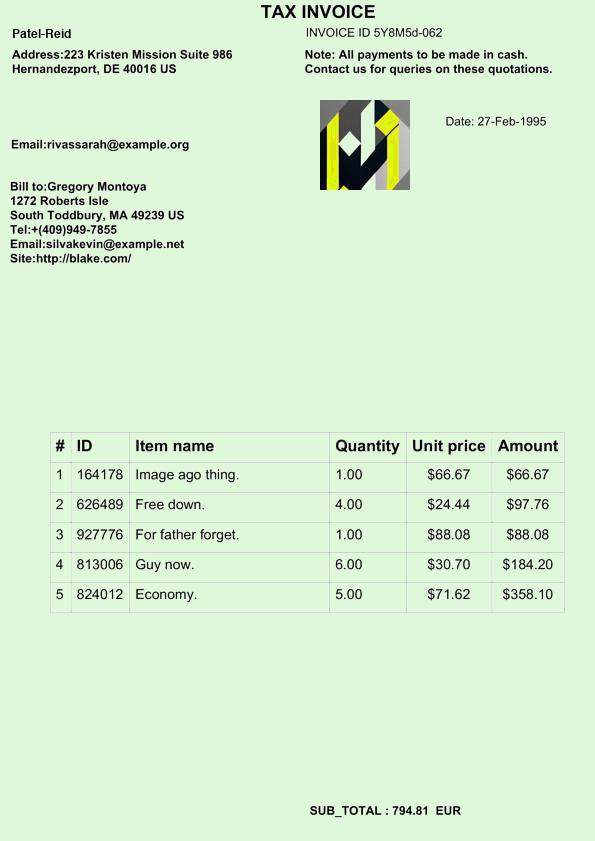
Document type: Invoice